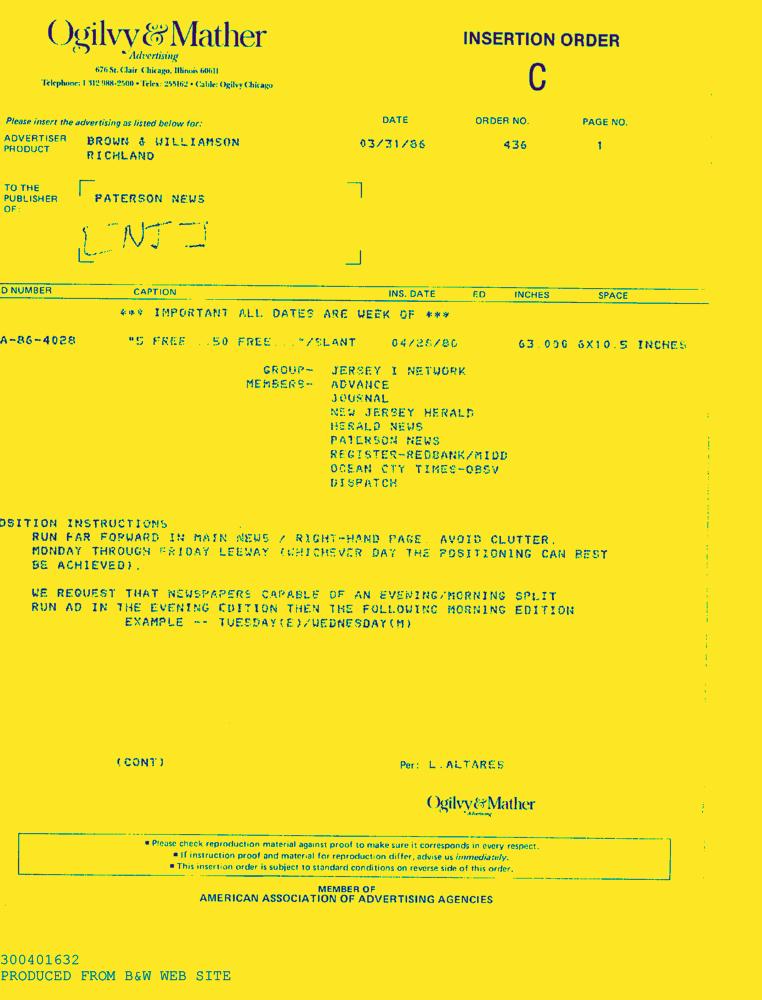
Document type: AD